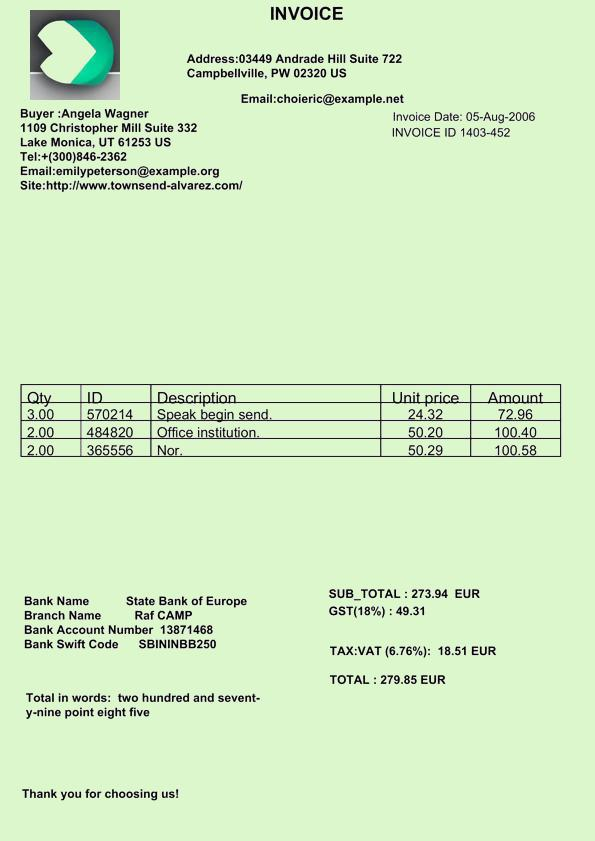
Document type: Invoice